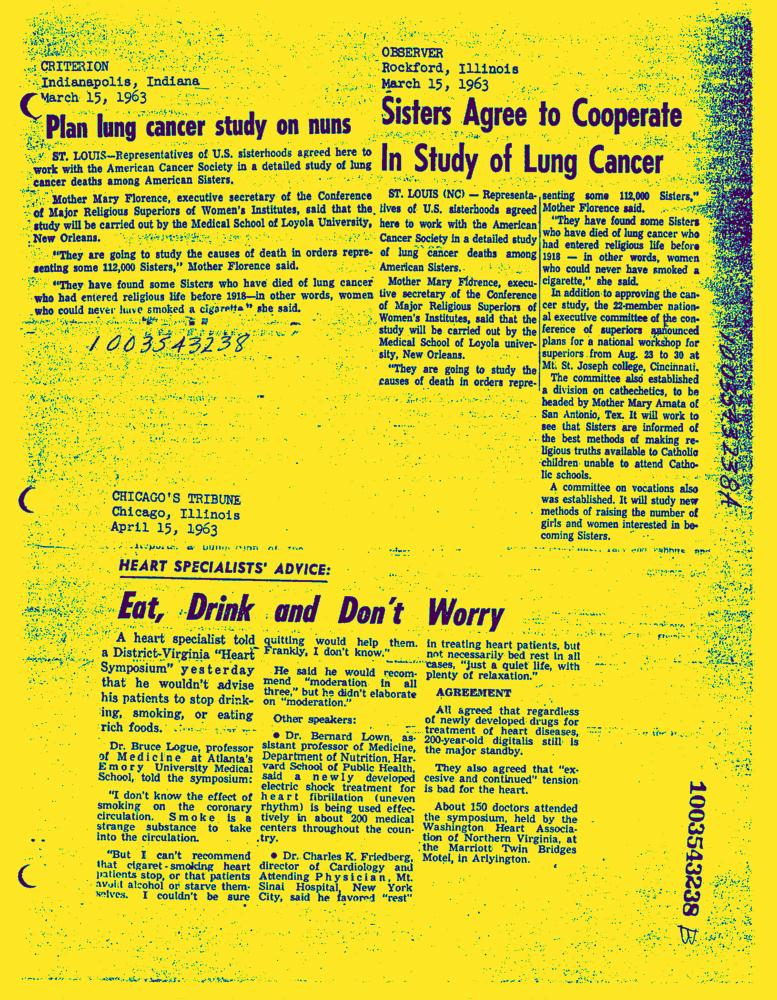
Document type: News-Article